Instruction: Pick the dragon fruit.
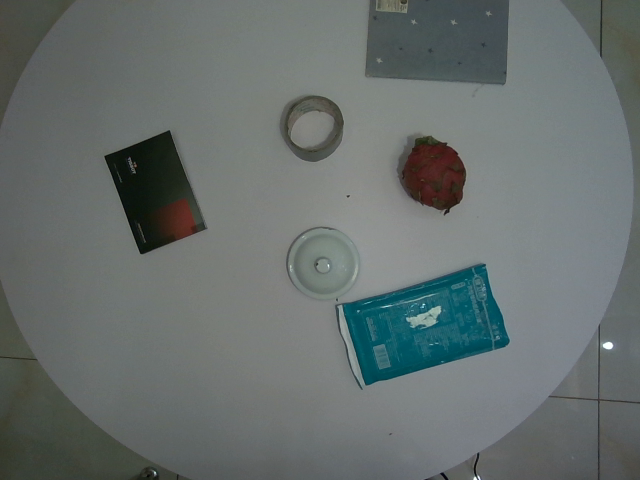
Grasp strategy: vertical